Question: How is the history relevant to the case?
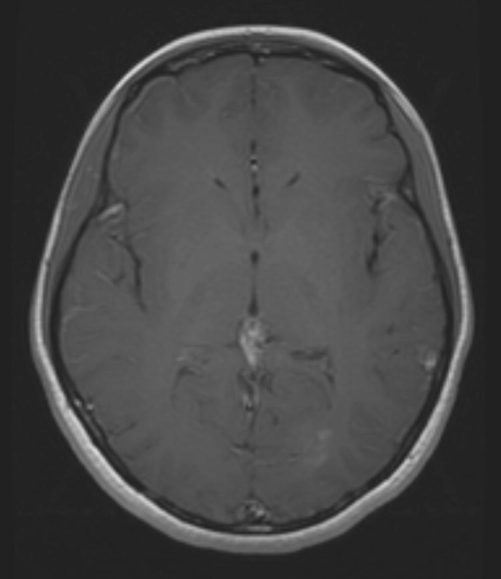
Answer: The patient's history of 21 y.o. woman with 5-7d h/o cervical neck pain associated intermittent shooting and tingling pains in both arms (L>R).
Negative Medical history, Family history, or Social History.  No medications. is key in understanding the case.